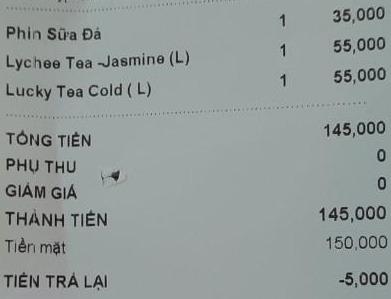
<table>
<tr>
<td>Phin Sữa Đá</td>
<td>1</td>
<td>35,000</td>
</tr>
<tr>
<td>Lychee Tea - Jasmine (L)</td>
<td>1</td>
<td>55,000</td>
</tr>
<tr>
<td>Lucky Tea Cold (L)</td>
<td>1</td>
<td>55,000</td>
</tr>
</table>

TỔNG TIỀN 145,000
PHỤ THU 0
GIẢM GIÁ 0
THÀNH TIỀN 145,000
Tiền mặt 150,000
TIỀN TRẢ LẠI -5,000